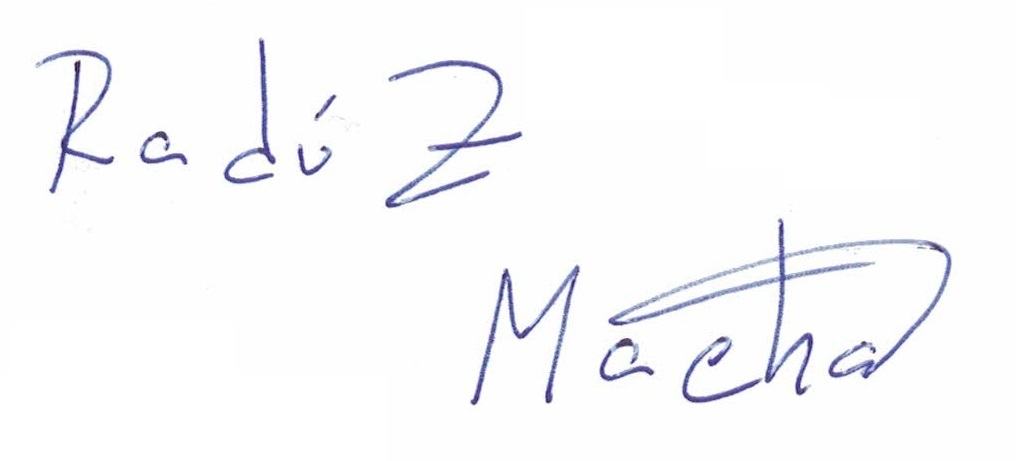
Signature of: radúz mácha